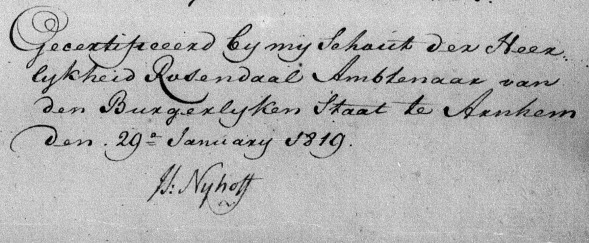
Signature of: isaac nijhoff